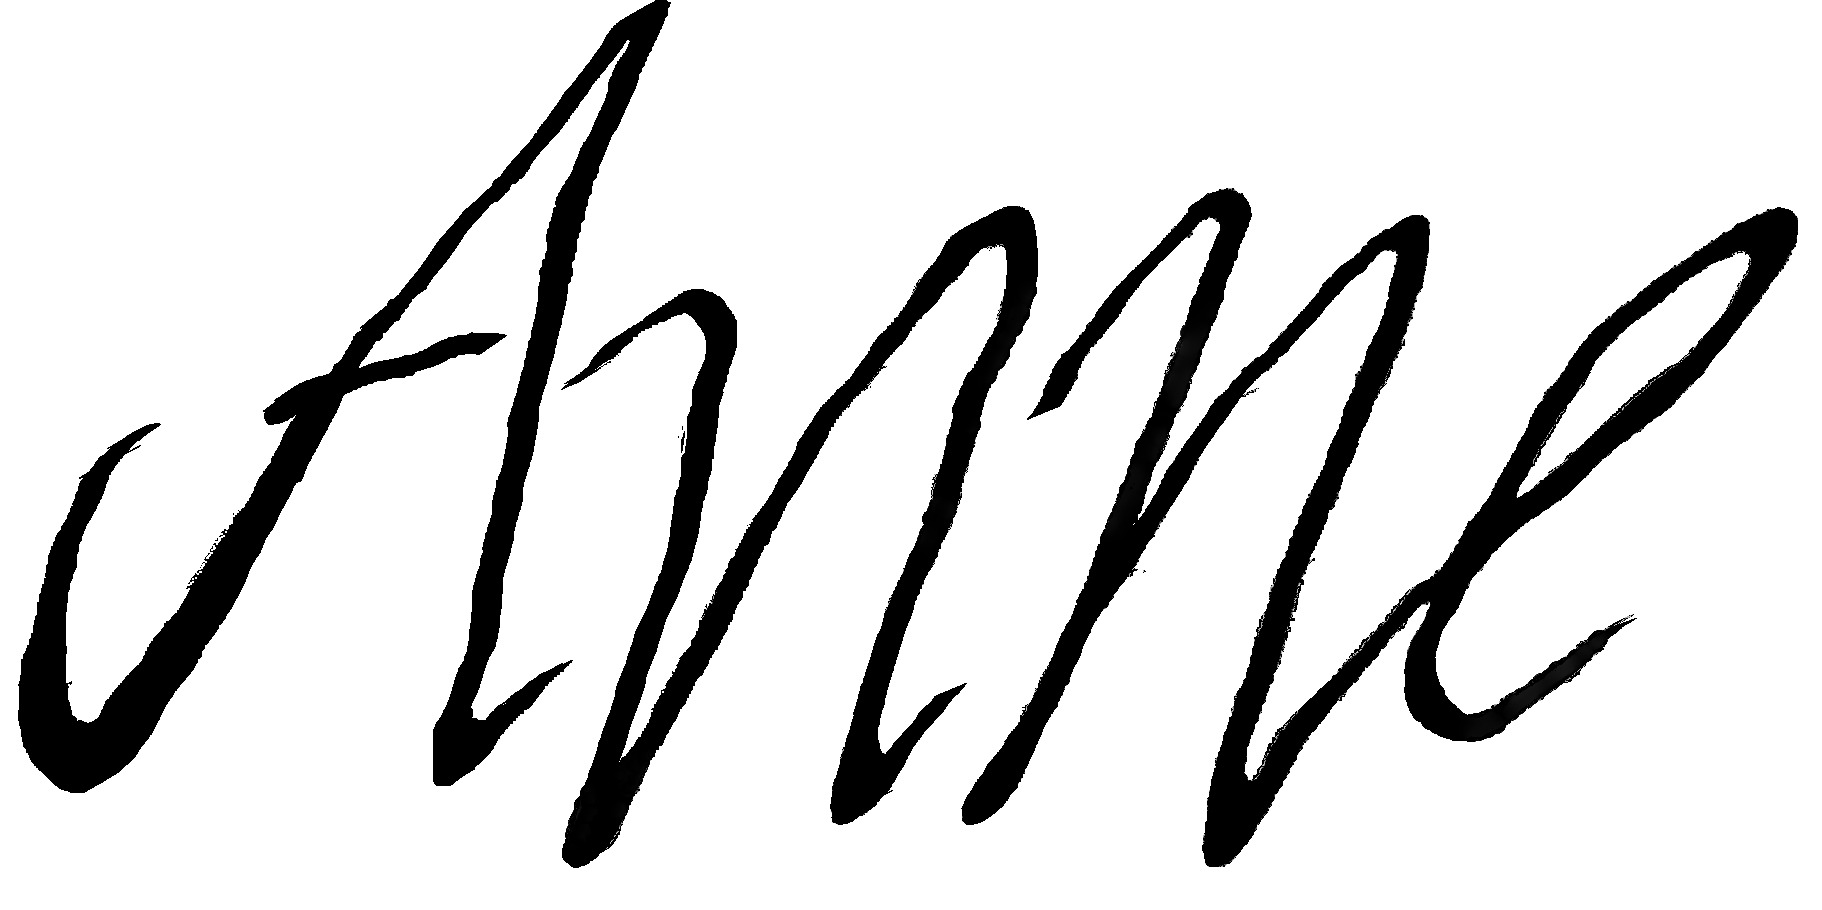
Signature of: anne of austria